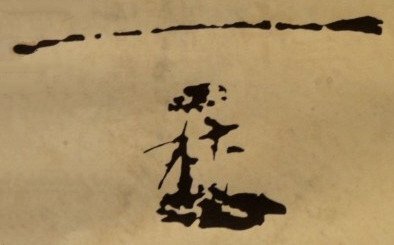
Signature of: sejo of joseon